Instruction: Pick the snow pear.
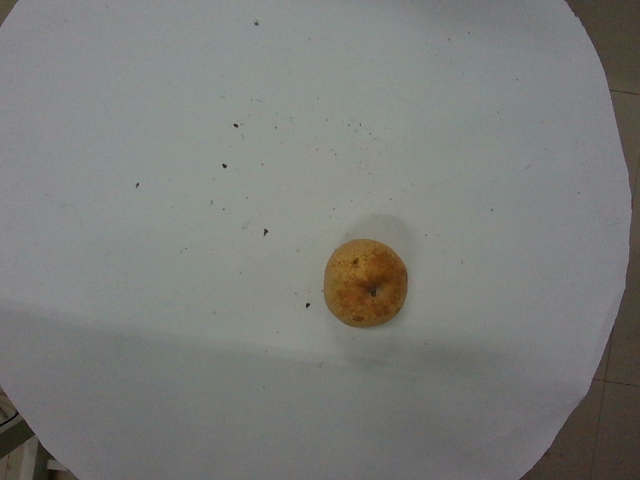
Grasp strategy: vertical